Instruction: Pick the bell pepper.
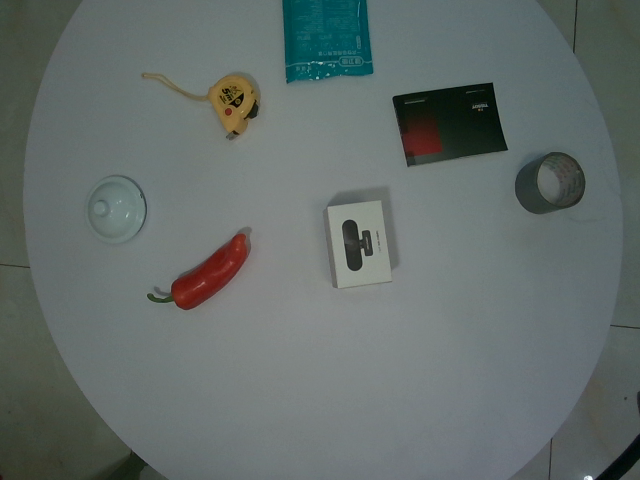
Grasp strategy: vertical